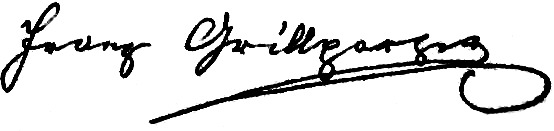
Signature of: franz grillparzer